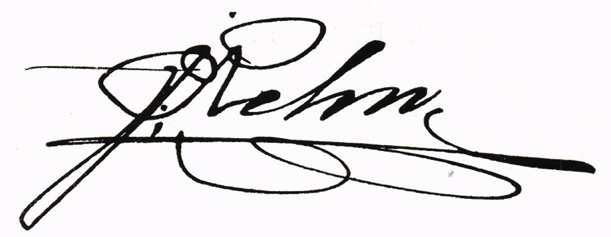
Signature of: johan rehn